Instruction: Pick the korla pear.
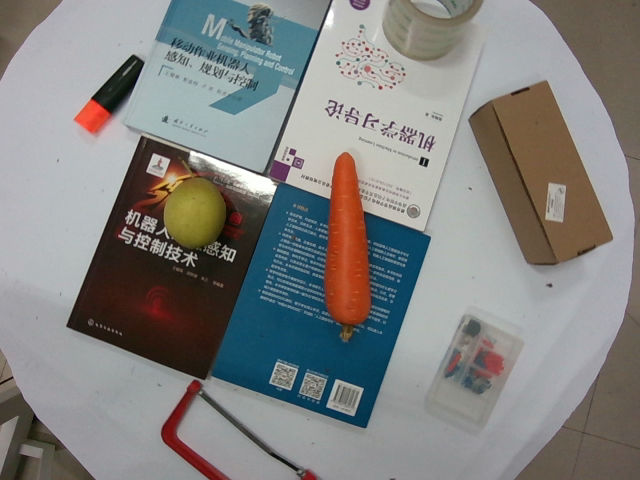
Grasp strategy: vertical